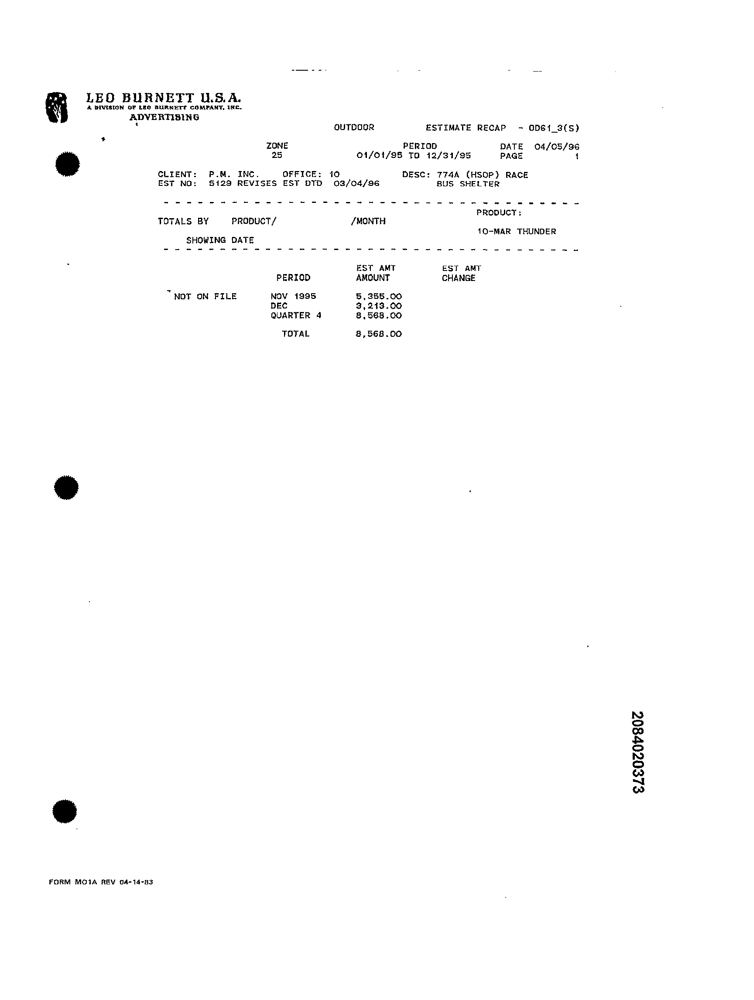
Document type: Invoice